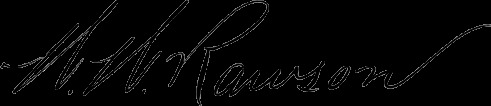
Signature of: warren winn rawson